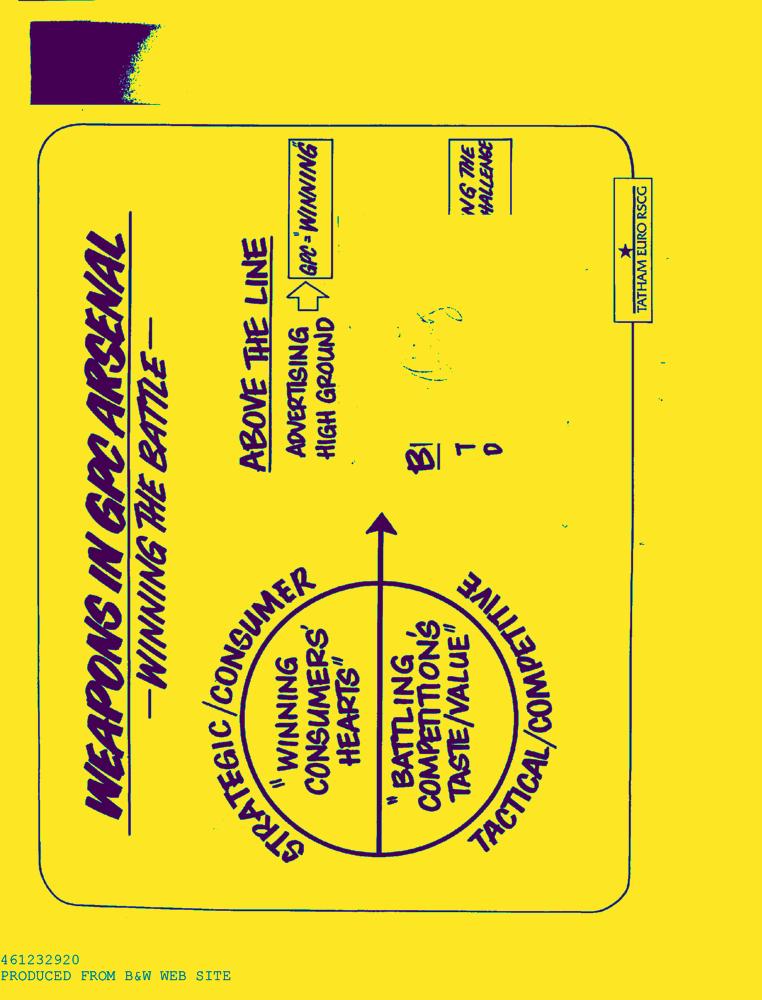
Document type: AD